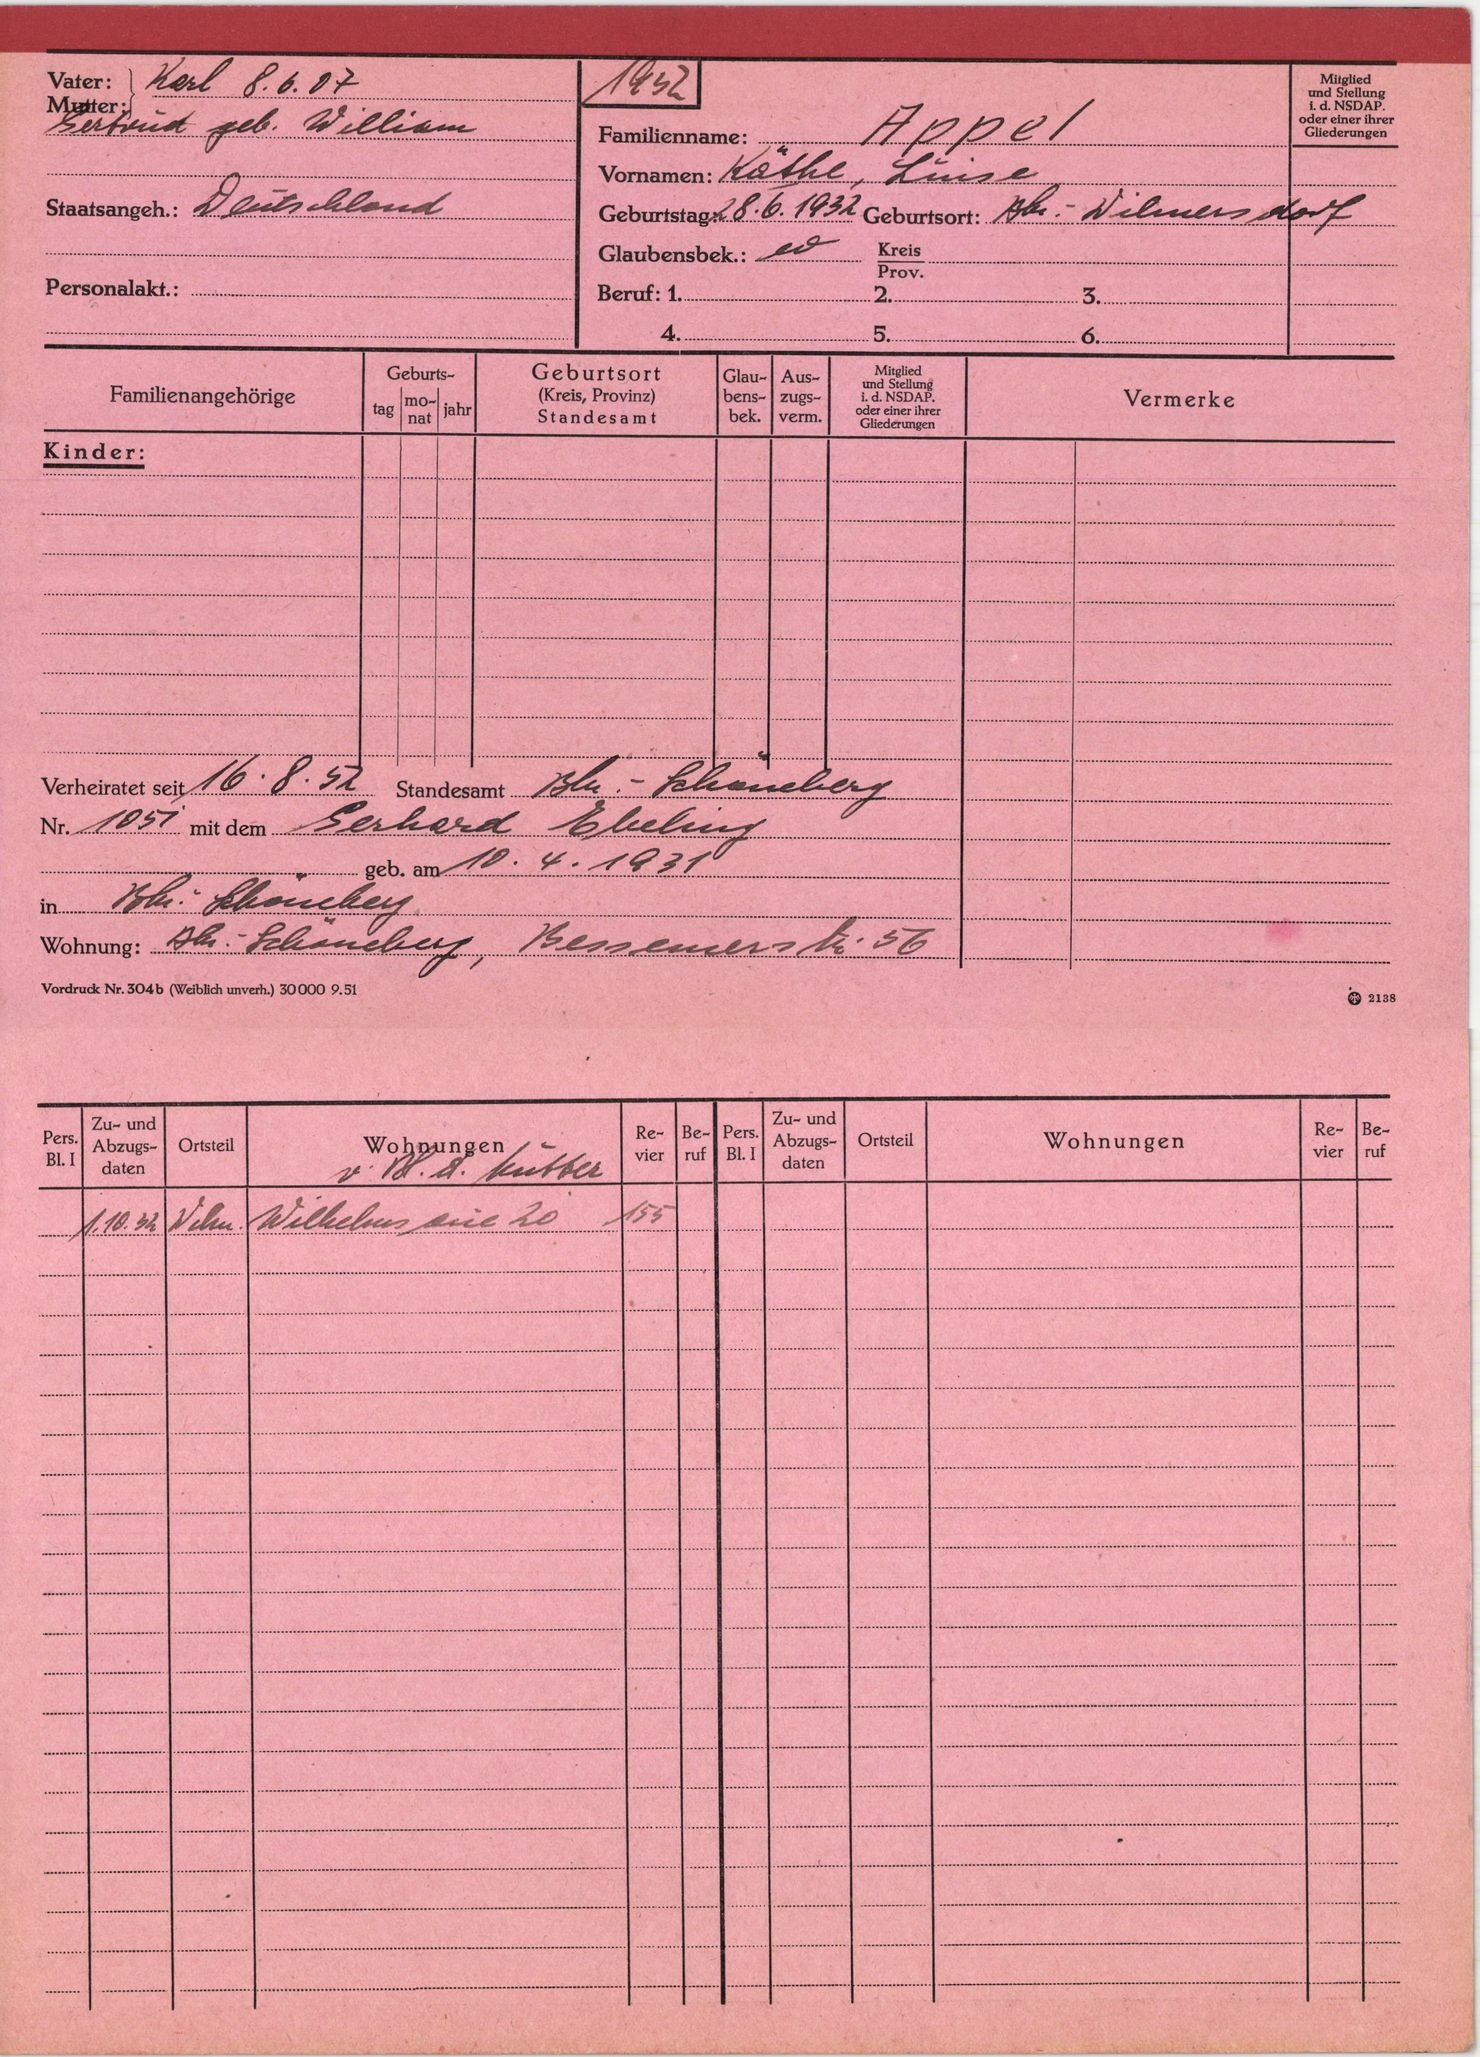
Appel